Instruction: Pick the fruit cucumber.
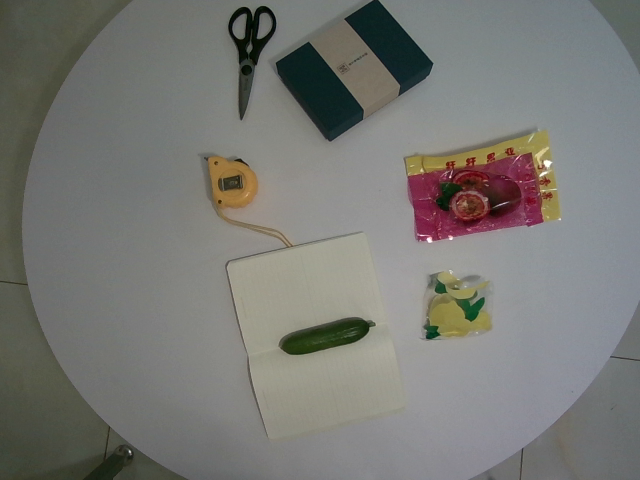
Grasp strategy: vertical